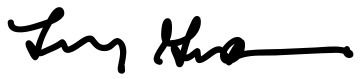
Signature of: lindsey graham